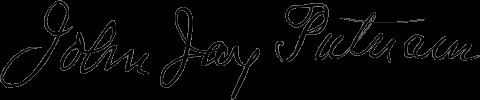
Signature of: john jay putnam